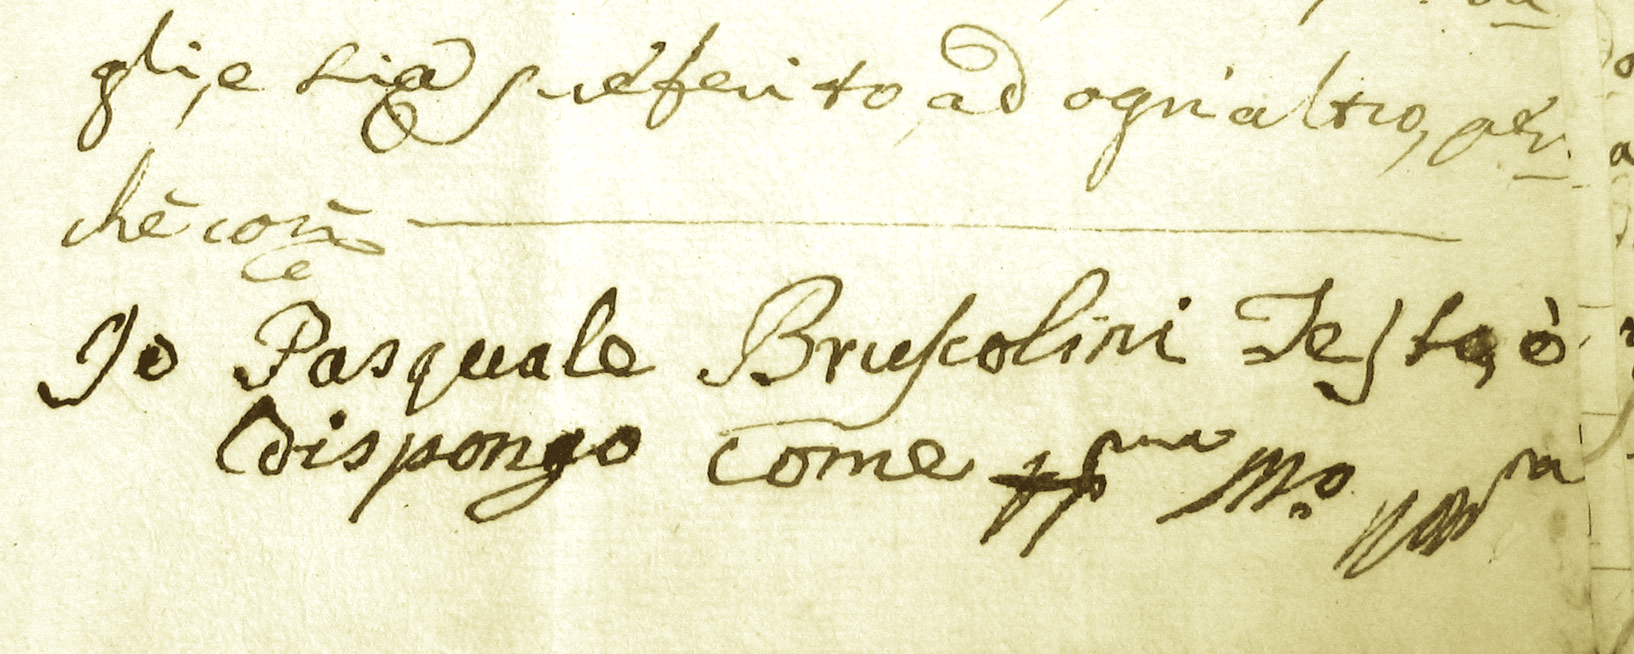
Signature of: pasquale bruscolini